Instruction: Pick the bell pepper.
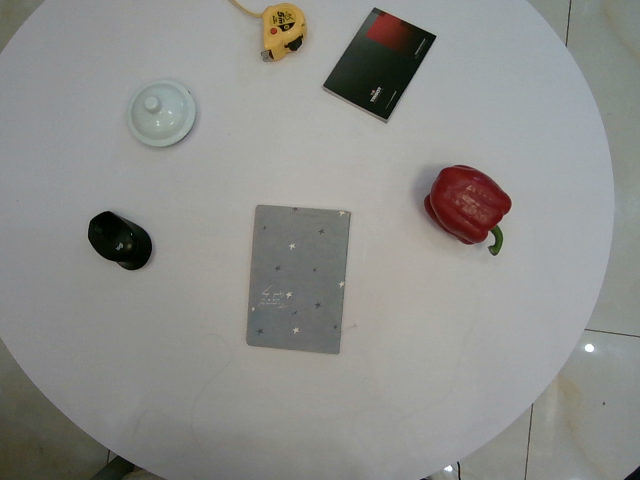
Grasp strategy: vertical